Question: In what way does the history help explain the case?
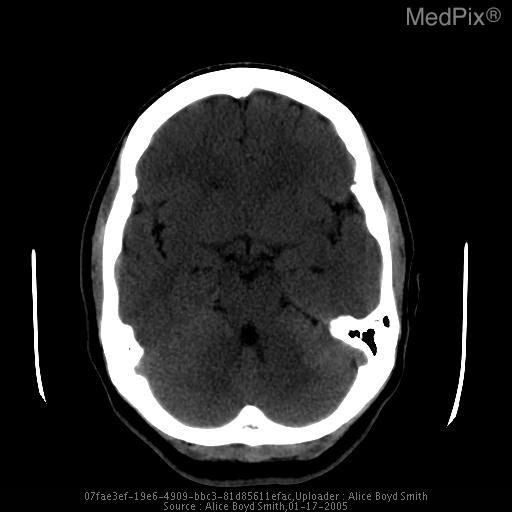
Answer: The patient's history of 31 year old female with chronic headaches. is key in understanding the case.